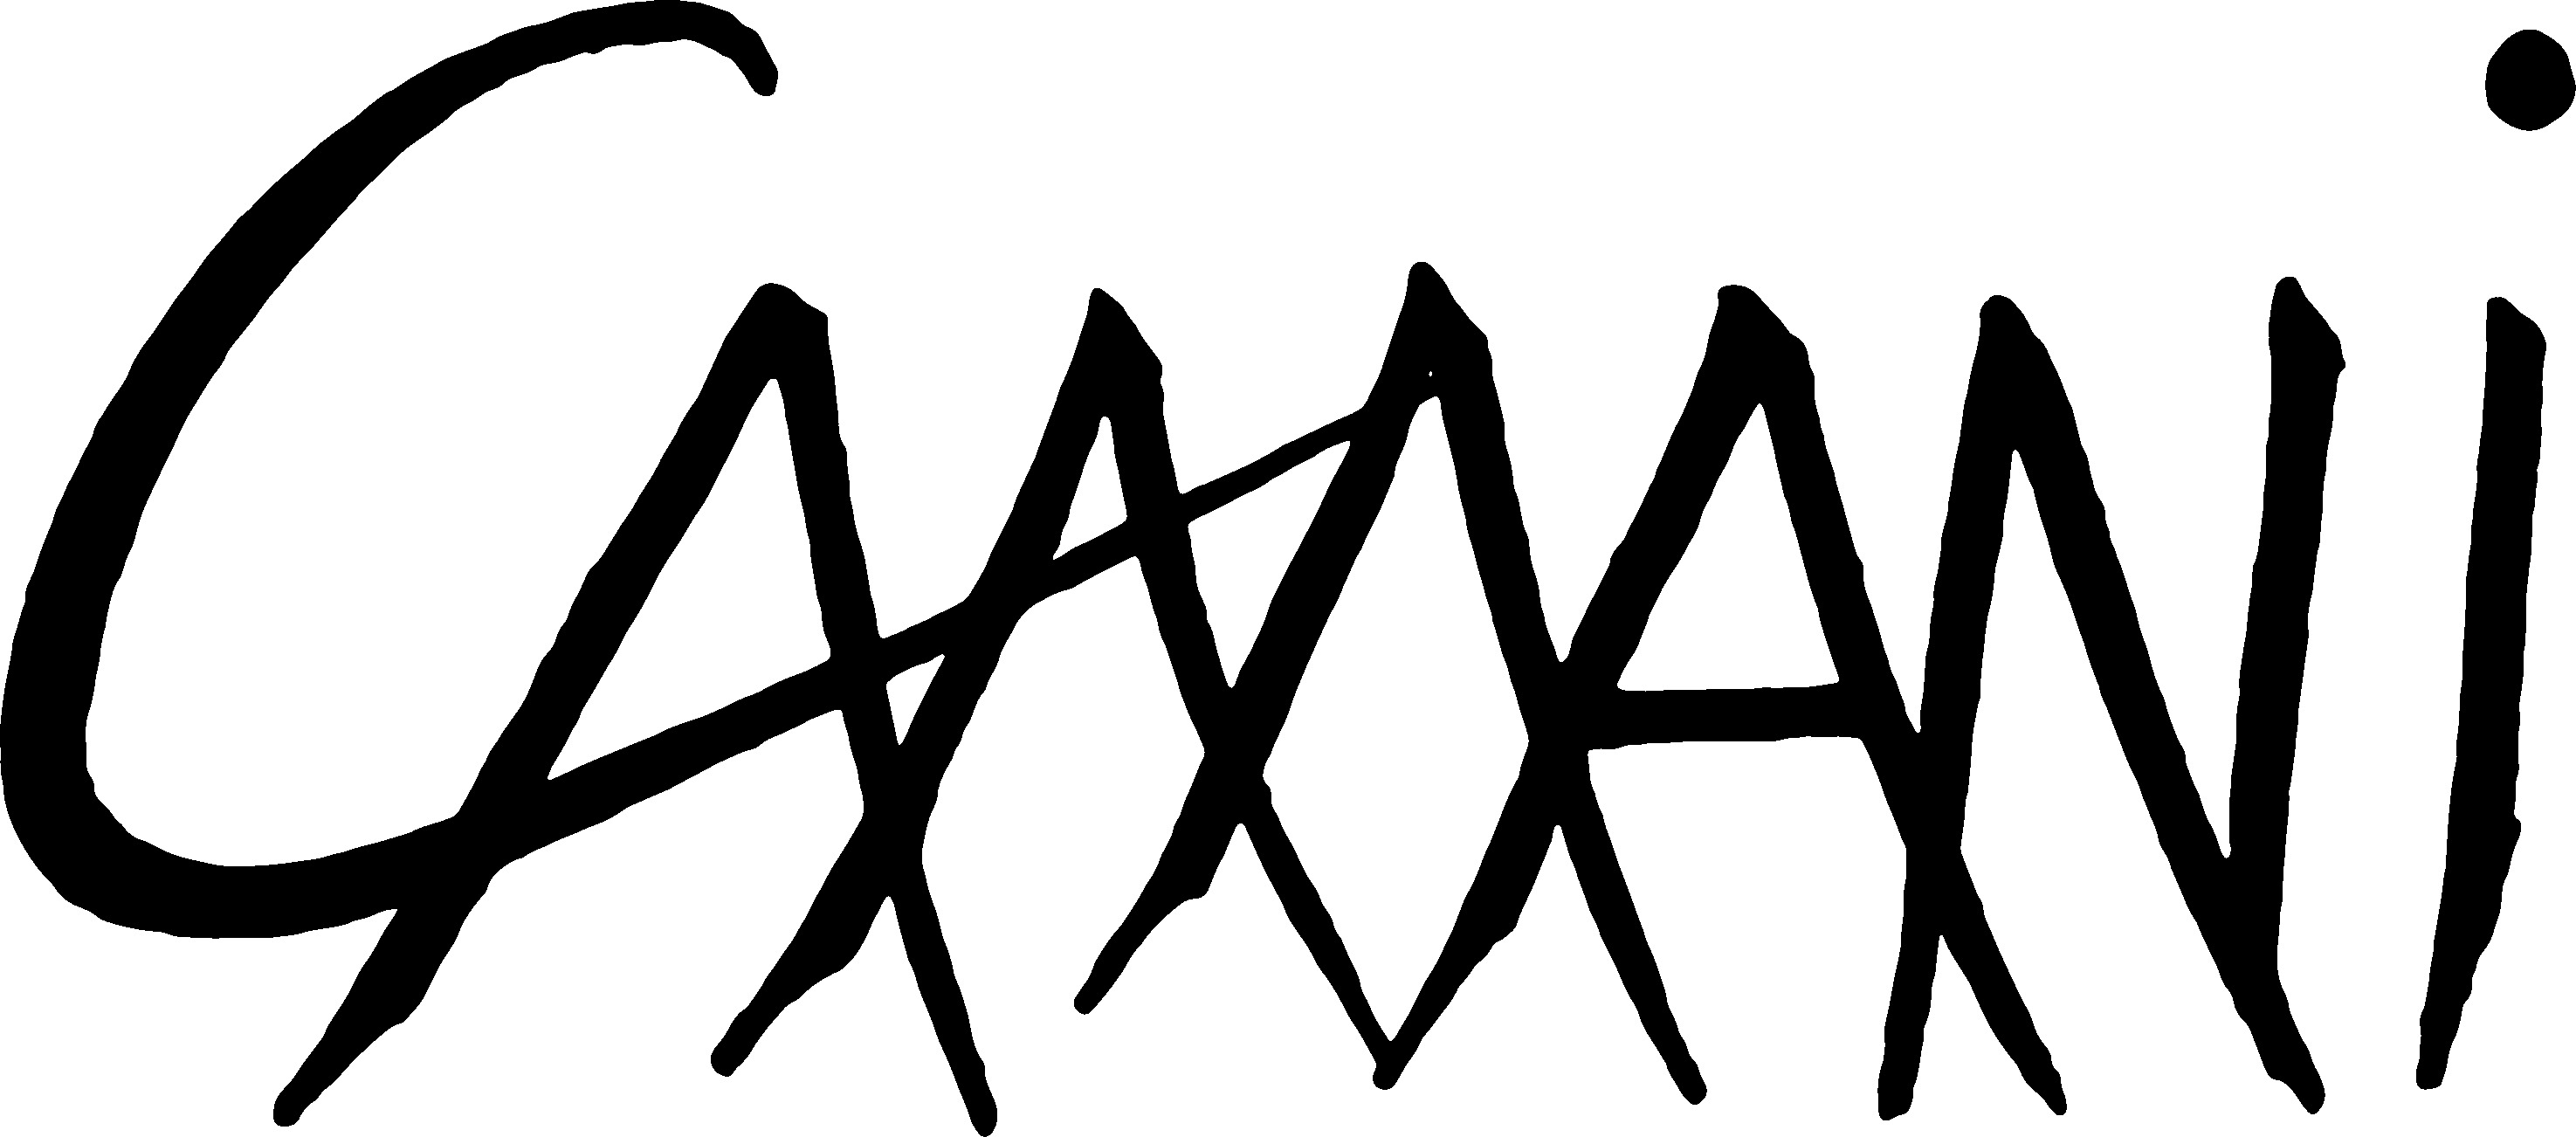
Signature of: peter camani